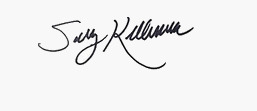
Signature of: sally kellerman